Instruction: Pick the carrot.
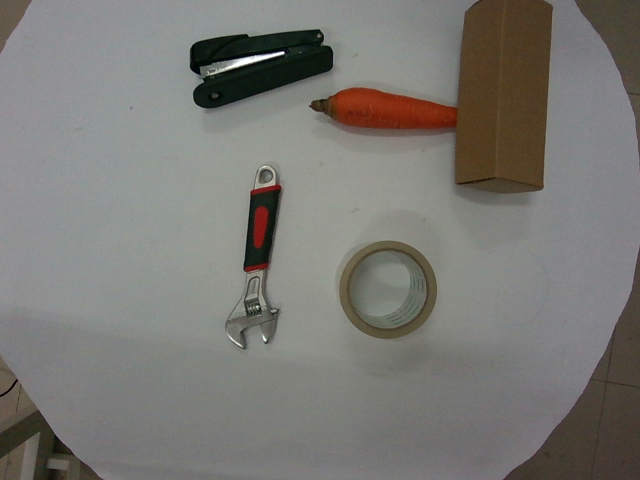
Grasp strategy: vertical